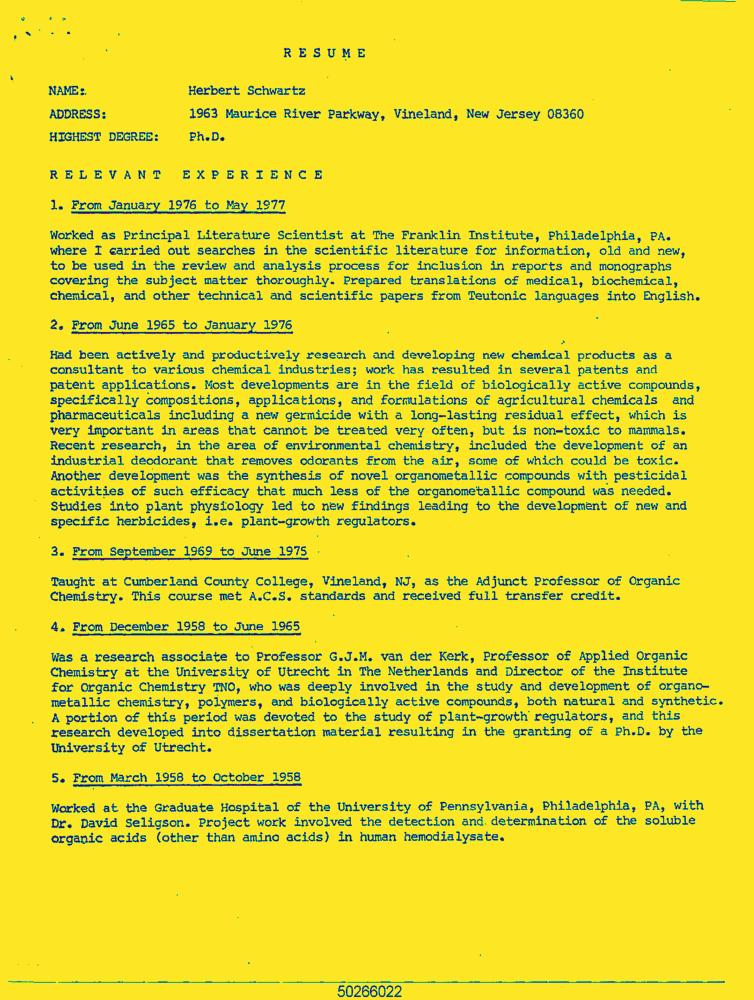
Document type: Resume-Doc